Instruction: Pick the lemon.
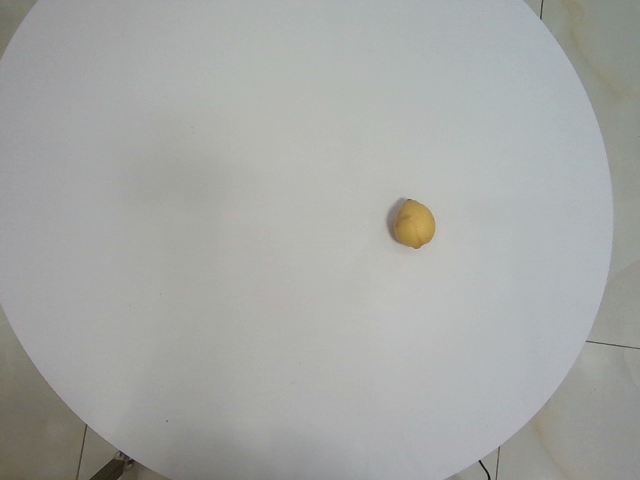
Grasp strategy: vertical